Question: What do the imaging results show?
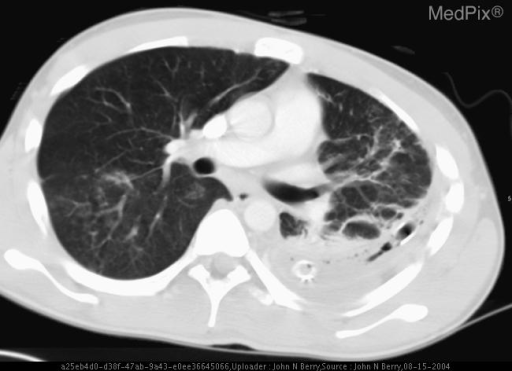
Answer: The imaging shows PA and lateral chest radiographs significant for an air-fluid level in the left mid-posterior chest (heart and mediastinal outlines preserved on PA, clearly posterior on lateral), silhouetting of the left hemidiaphram, and LLL/lingula air space disease. Axial CT of the chest with IV contrast significant for a loculated, rim-enhancing fluid collection with multiple pockets of air, consistent with a bronchopleural fistula vs. infection with a gas-forming organism, in the left posterior-lateral chest. The split-pleura sign is also present. CT findings also significant for air space consolidation with air bronchograms in the LLL and lingula. Similar findings as in prior images. Note the chest tube in proper position within the empyema in the posterior-medial portion of the chest..